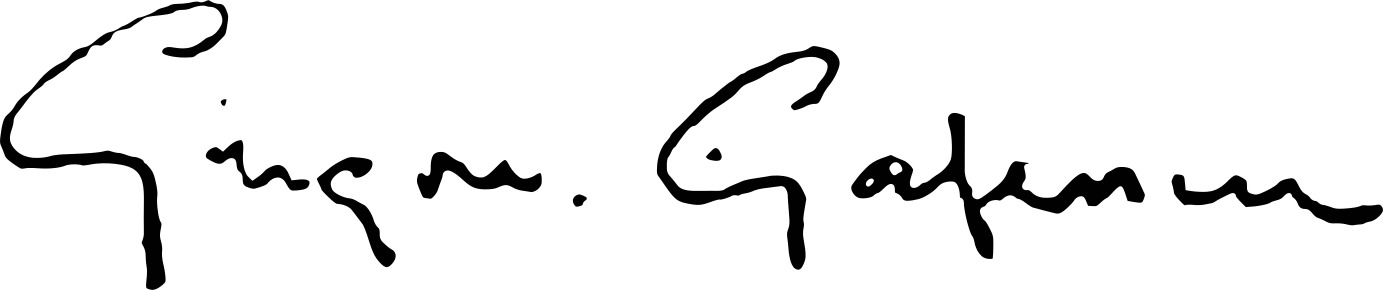
Signature of: grigore gafencu